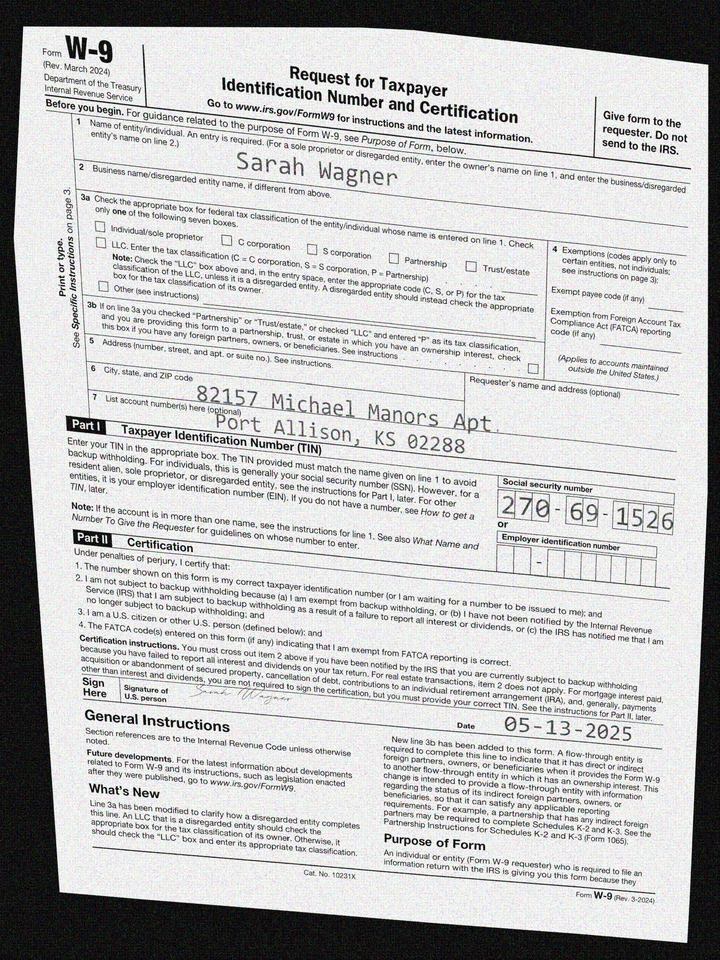
adr1: 82157 Michael Manors Apt. 154
adr2: Port Allison, KS 02288
cbx: no
ssn: 270691526
enm: Sarah Wagner
sdt: 05-13-2025